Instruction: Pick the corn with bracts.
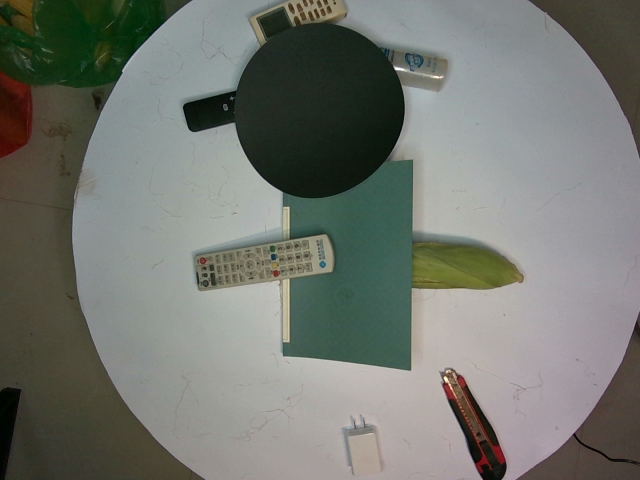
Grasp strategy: vertical